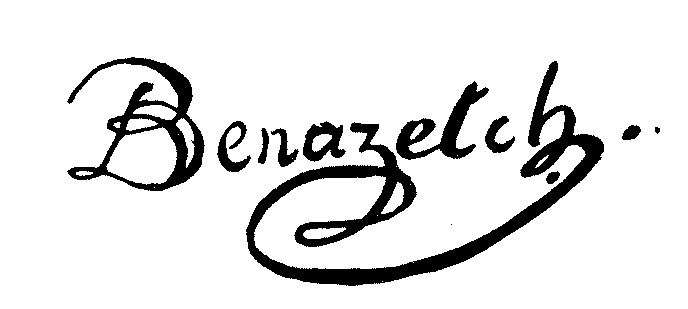
Signature of: charles benazech